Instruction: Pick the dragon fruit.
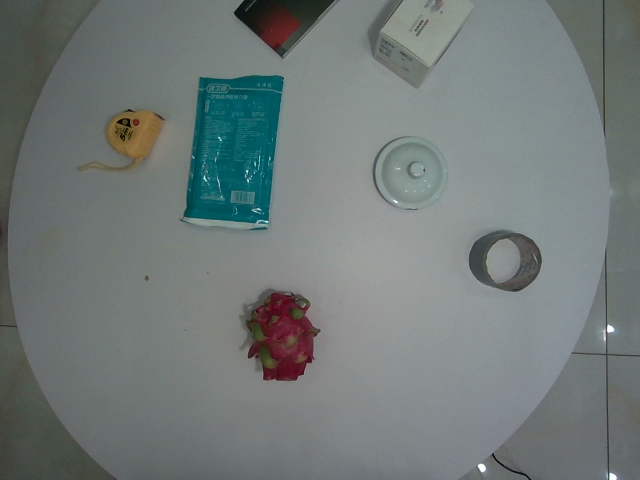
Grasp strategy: vertical